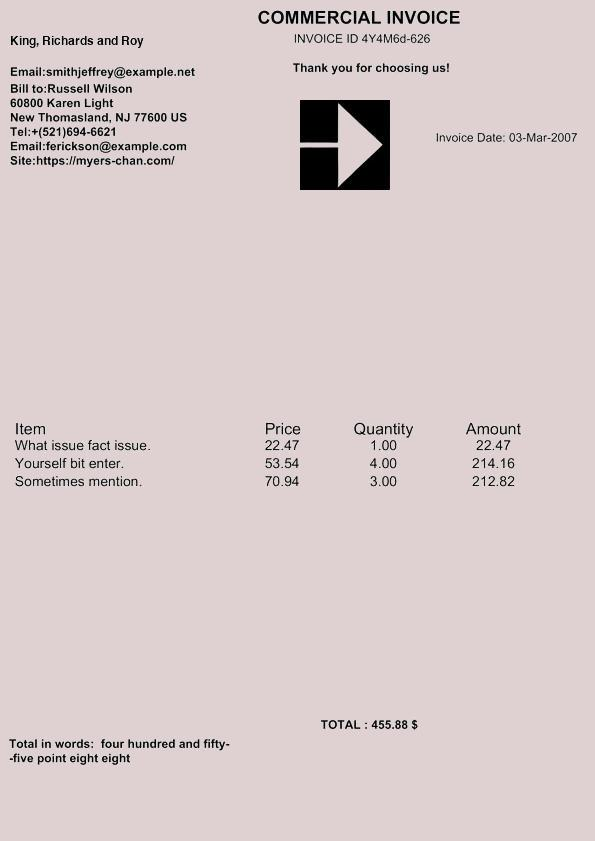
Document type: Invoice